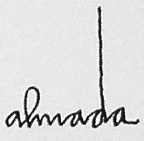
Signature of: josé de almada negreiros